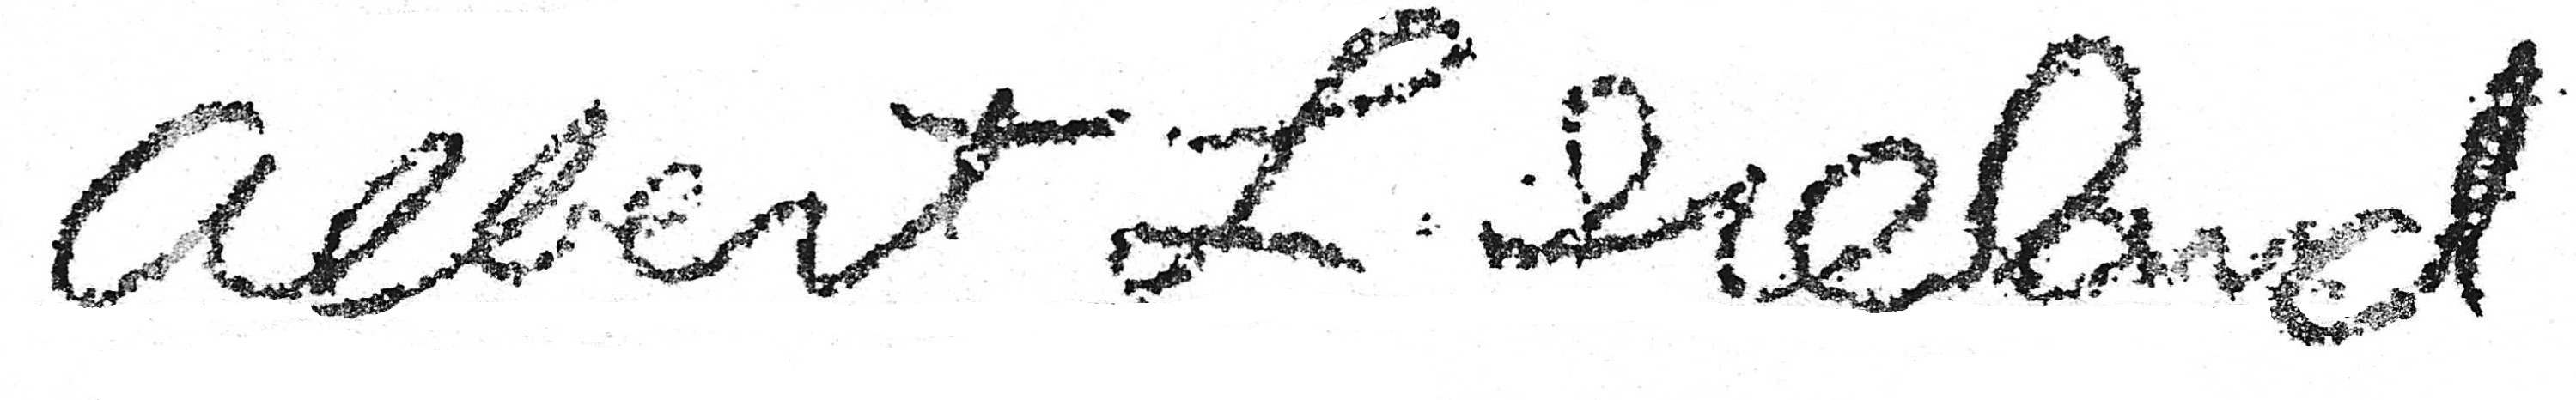
Signature of: albert l ireland